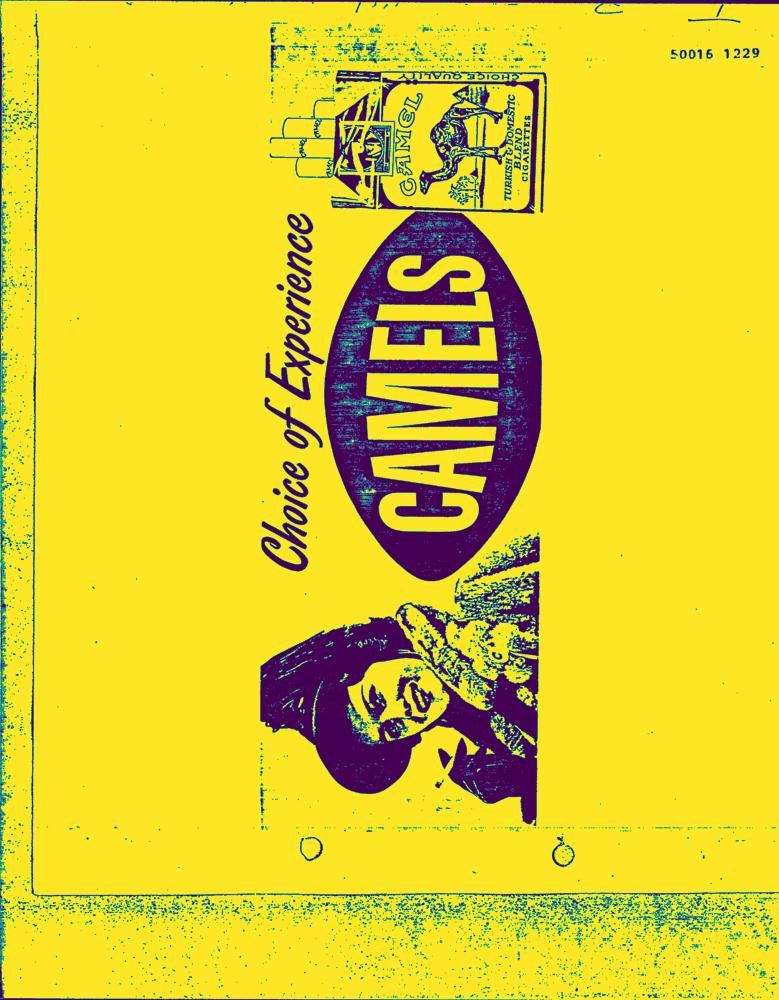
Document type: AD